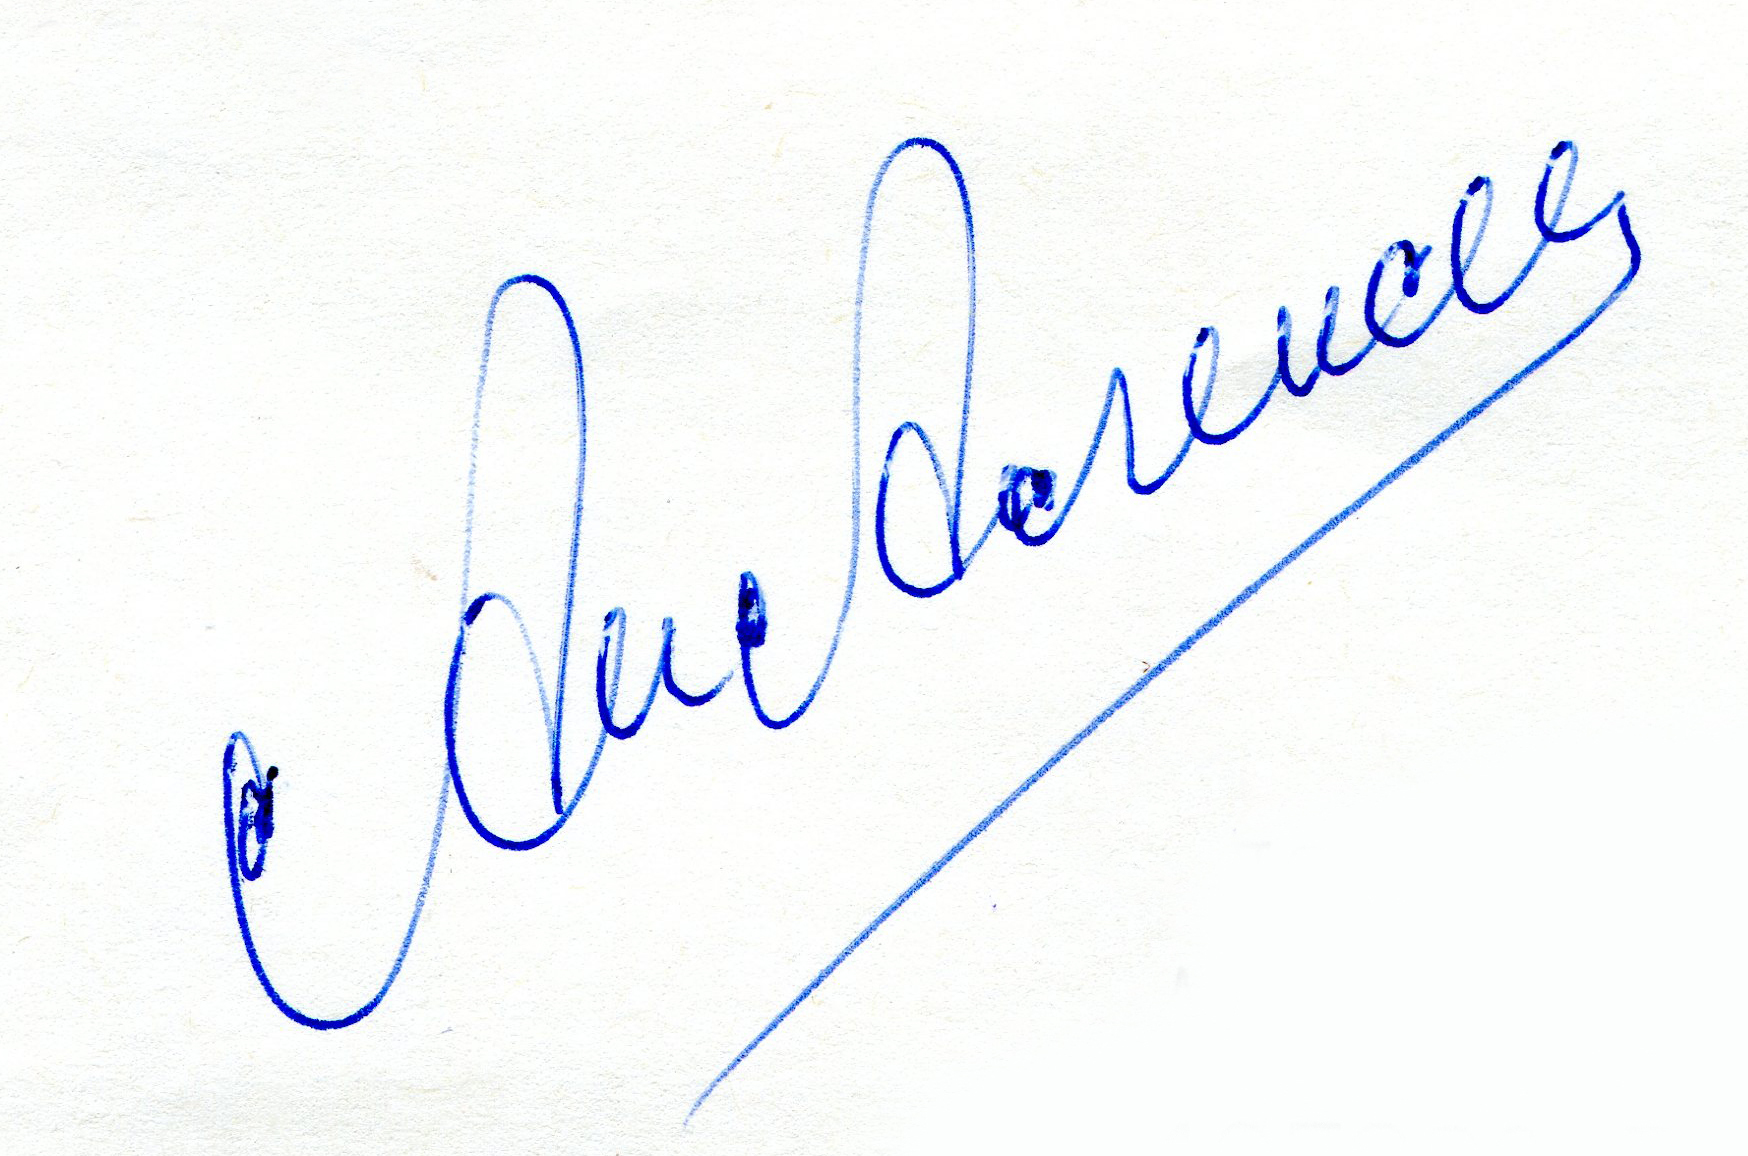
Signature of: andrey alekseyev